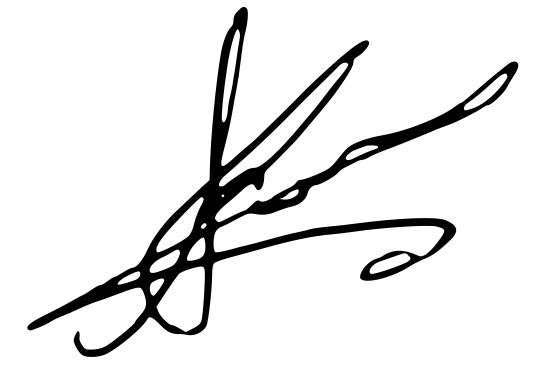
Signature of: alexandros kotzias